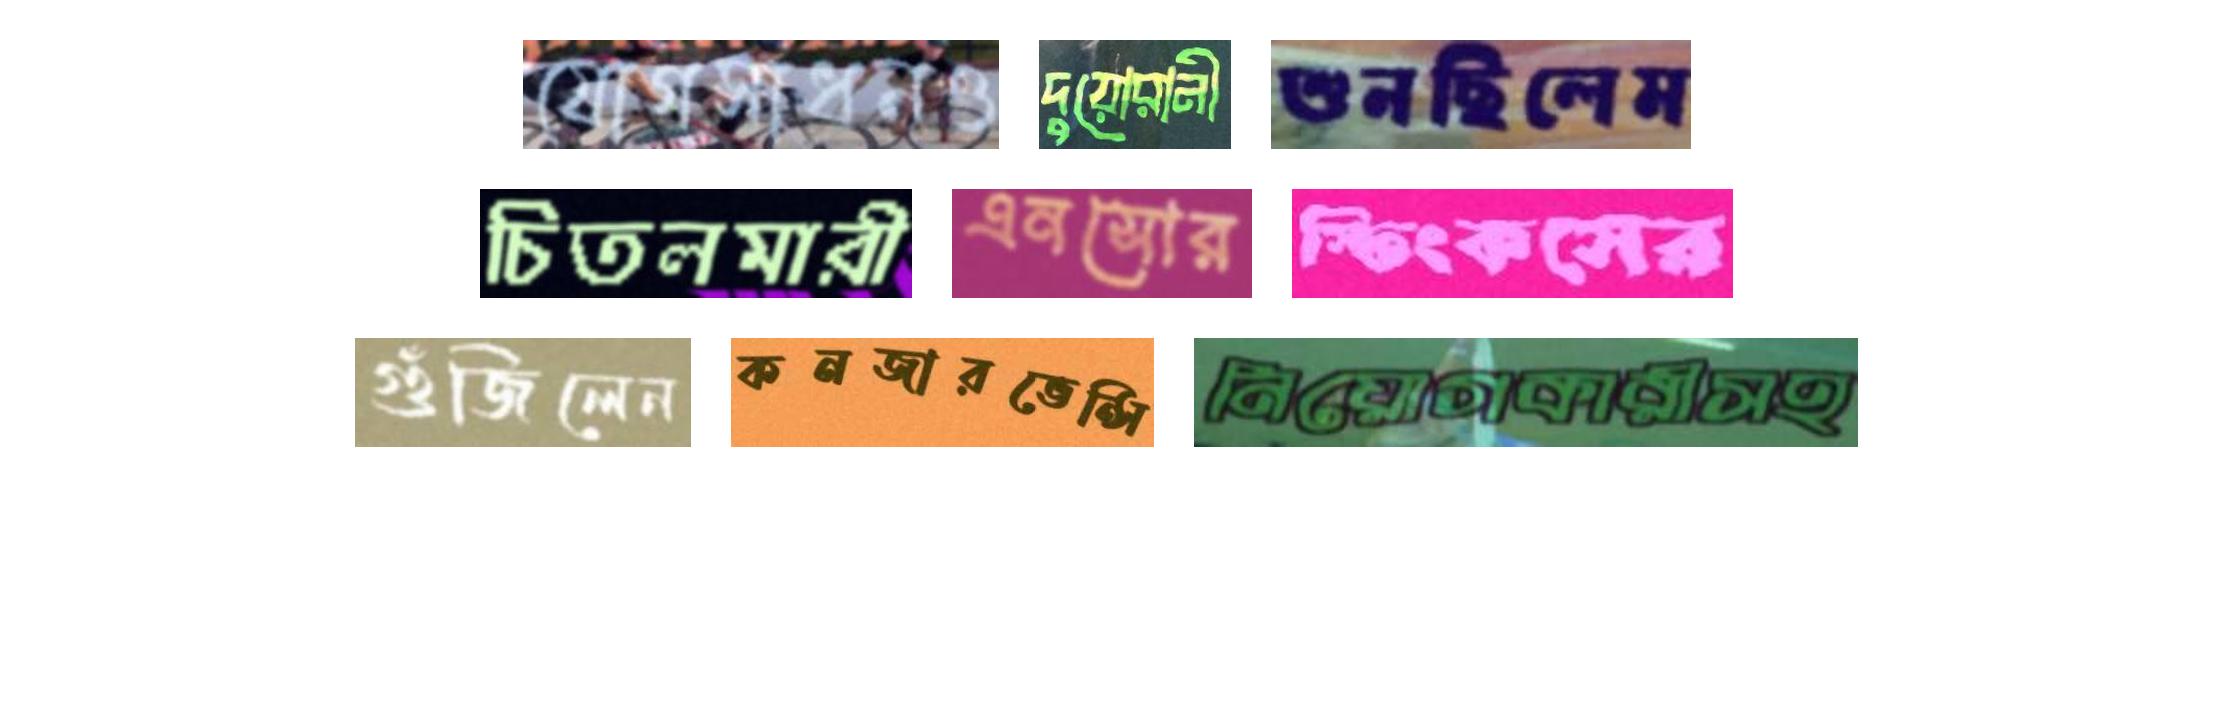
যোগসাধনও দুয়োরানী শুনছিলেম
চিতলমারী এনসোর স্ফিংকসের
গুঁজিলেন কনজারভেন্সি নিয়োগকারীসহ